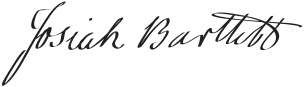
Signature of: josiah bartlett